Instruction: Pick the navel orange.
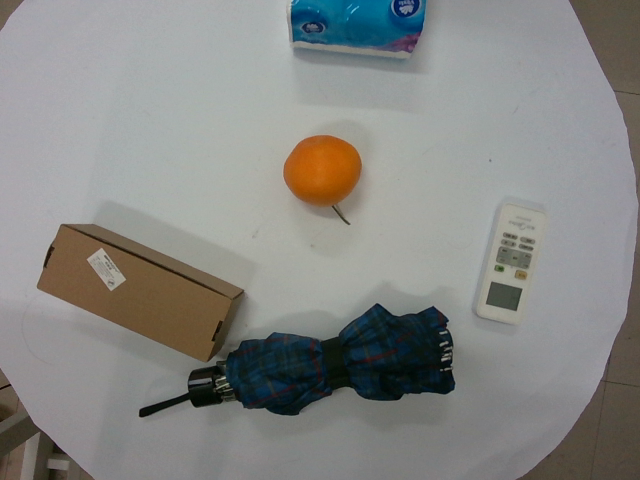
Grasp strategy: vertical